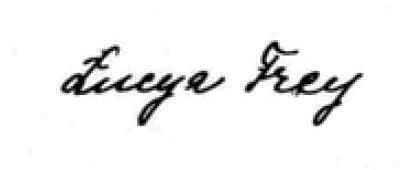
Signature of: łucja frey